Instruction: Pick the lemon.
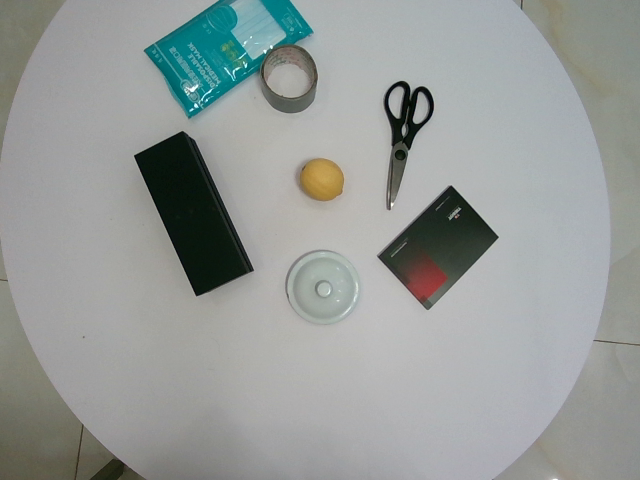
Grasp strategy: vertical